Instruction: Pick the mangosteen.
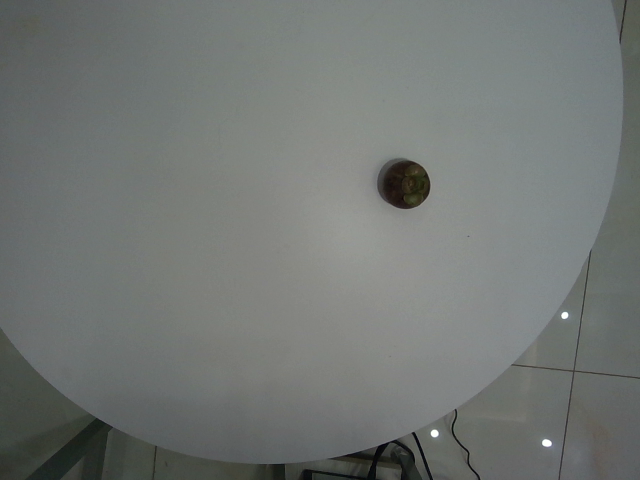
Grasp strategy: vertical